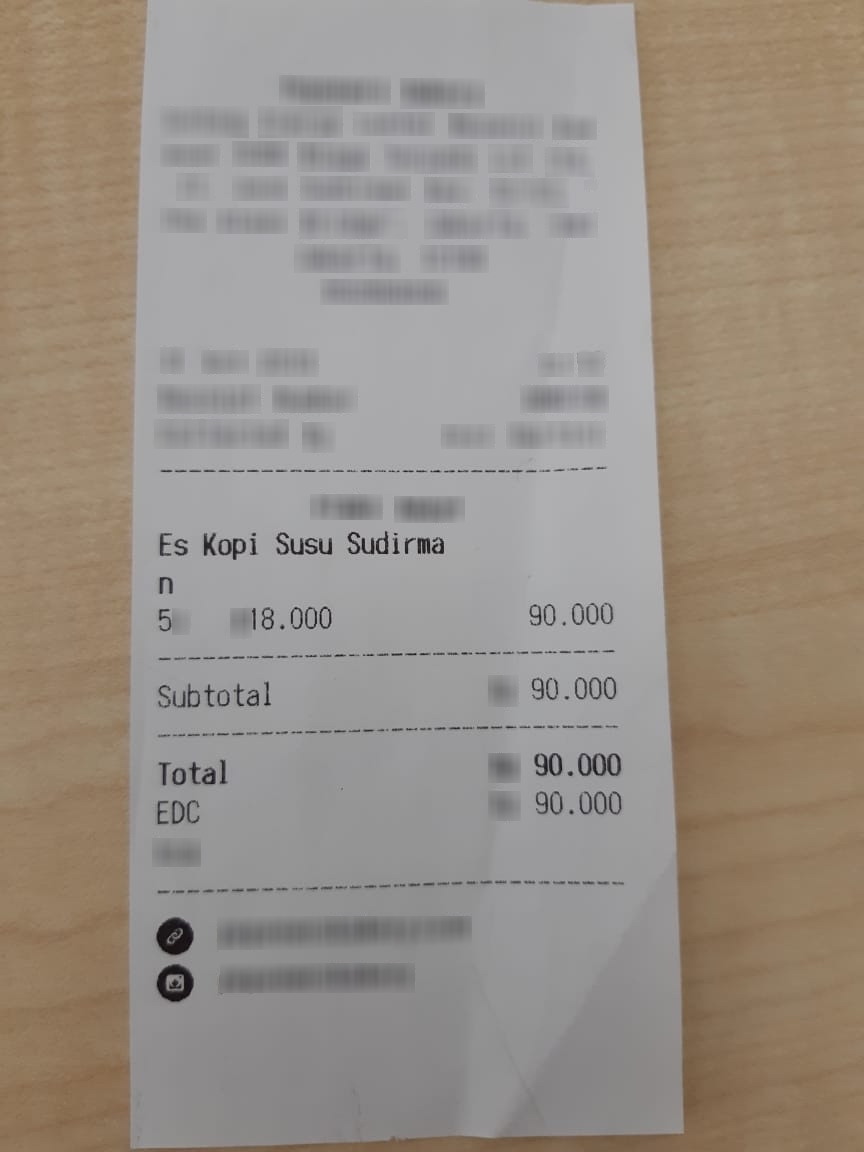
Number of items: 4
Subtotal: 90.000
Total: 90.000
OCR text regions:
text: Es
text: Kopi
text: Susu
text: Sudirma
text: n
text: 5
text: 18.000
text: 90.000
text: Subtotal
text: 90.000
text: Total
text: 90.000
text: EDC
text: 90.000